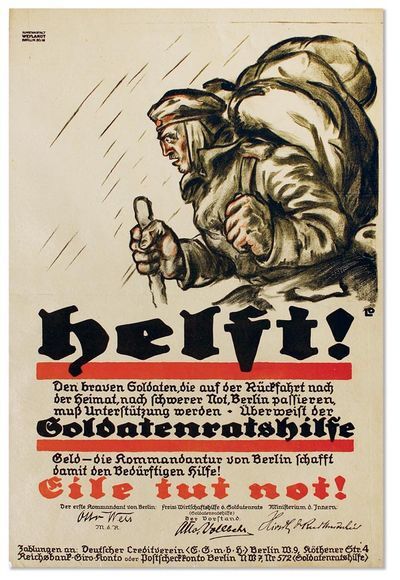
Signature of: otto vollbehr